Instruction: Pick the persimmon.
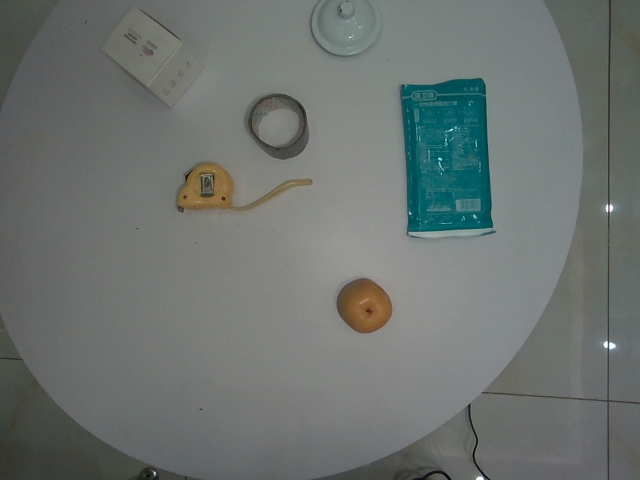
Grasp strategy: vertical